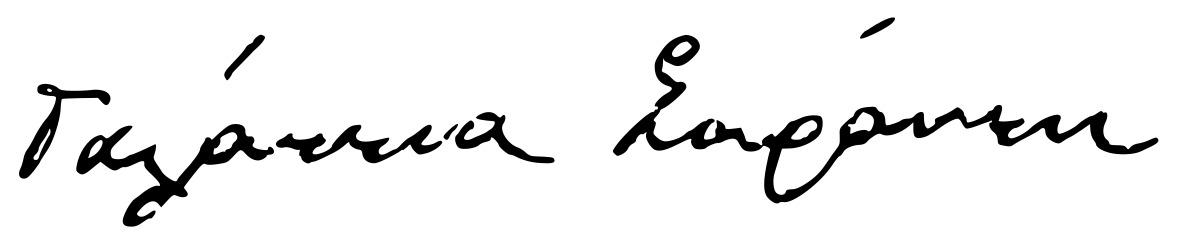
Signature of: galateia sarantē